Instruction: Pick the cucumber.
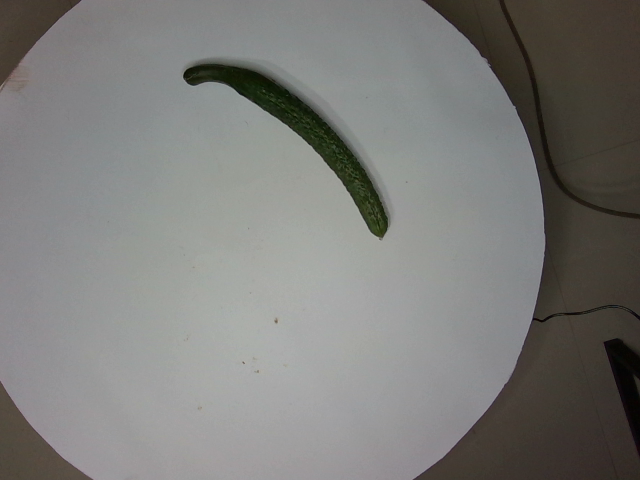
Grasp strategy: vertical